Question: Explain the disease:
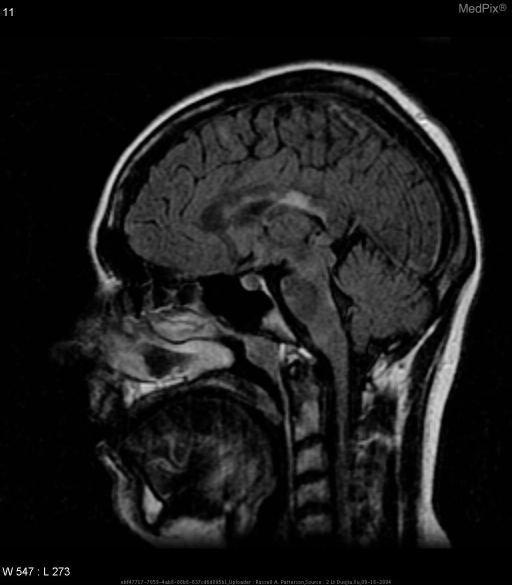
Answer: The disease is discussed as: Multiple sclerosis (MS) is a multifocal disease with a complex pathogenesis that includes inflammation and potentially disabling focal lesions that disseminate throughout the central nervous system.  It is the most common primary myelin disorder, with an estimated patient prevalence of 250,000 to 350,000 in the United States.  Eighty percent of patients have relapsing-remitting MS, and the minority of patients has primary progressive MS.  This subtype of MS usually begins in the second or third decade of life and has a female predominance of approximately 2:1.  The prevalence is highest in northern Europe, however, the occurrence of rapid shifts in the incidence of MS have been reported in recent studies.

The pathogenesis of MS remains unclear today.  However, a multifactorial pathogenetic mechanism has been postulated given the heterogeneity of clinical, genetic, and radiological studies of MS.  The pathological hallmark of chronic MS is the demyelinated plaque, which consisted of a well-demarcated hypocellular area characterized by the loss of myelin, relative preservation of axons, and the formation of astrocytic scars.  Lesions have a predilection for the optic nerves, periventreicular white matter, brain stem, cerebellum, and spinal cord white matter.  Lesions are usually round or ovoid, thought they may also have finger-like extensions along the path of small or medium-sized blood vessels (Dawson’s fingers).

The diagnosis of multiple sclerosis is based on established clinical, laboratory and radiological findings.  Patients with the relapsing forms of multiple sclerosis usually present with sensory disturbances, unilateral optic neuritis, diplopia, limb weakness, gait ataxia, and neurogenic bladder and bowel.  Prominent cortical signs and extrapyamidal phenomena can also present but are rarely predominant features of the clinical presentation.  Laboratory workup typically includes a cerebrospinal fluid analysis, which often shows increased intrathecal synthesis of immunoglobulins of restricted specificity (oligoclonal bands of IgG) with moderate lymphocytic pleocytosis.  Cole and colleagues have suggested that the presence of oligoclonal bands in cerebrospinal fluid slightly increases the risk of recurrent disease.

MRI is the preferred imaging modality to study suspected MS as it depicts the frequency, shape, and location of the characteristic MS lesions.  These lesions have discrete foci with well-defined margins that are commonly located in a periventricular location, in the deep white matter, adjacent to the atria, occipital horns, and the body of the lateral ventricles.  T2-weighted images reflect a broad spectrum of pathological changes, including inflammation, edema, demyelination, gliosis, and axonal loss.  Many of the hyperintense T2-weighted lesions have little clinical significance, as they are more likely to be chronic MS lesions.  Hence, there is no correlation with the number of brain lesions detected with a T2-weighted sequence and the patient’s level of functional disability.  Studies have shown that fluid-attenuated inversion recovery (FLAIR) sequences are superior to T2-weighted images for detecting MS brain lesions as it can detect many cortical and juxtacortial lesions in MS, which may present in secondary progressive disease and often missed by other sequences.  Furthermore, gadolinium-DTPA injection, a paramagnetic contrast agent that crosses only disrupted blood-brain-barrier, may demonstrate foci of demyelination.